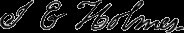
Signature of: isaac edward holmes